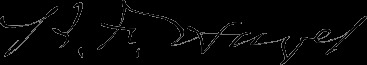
Signature of: benjamin franklin hayes